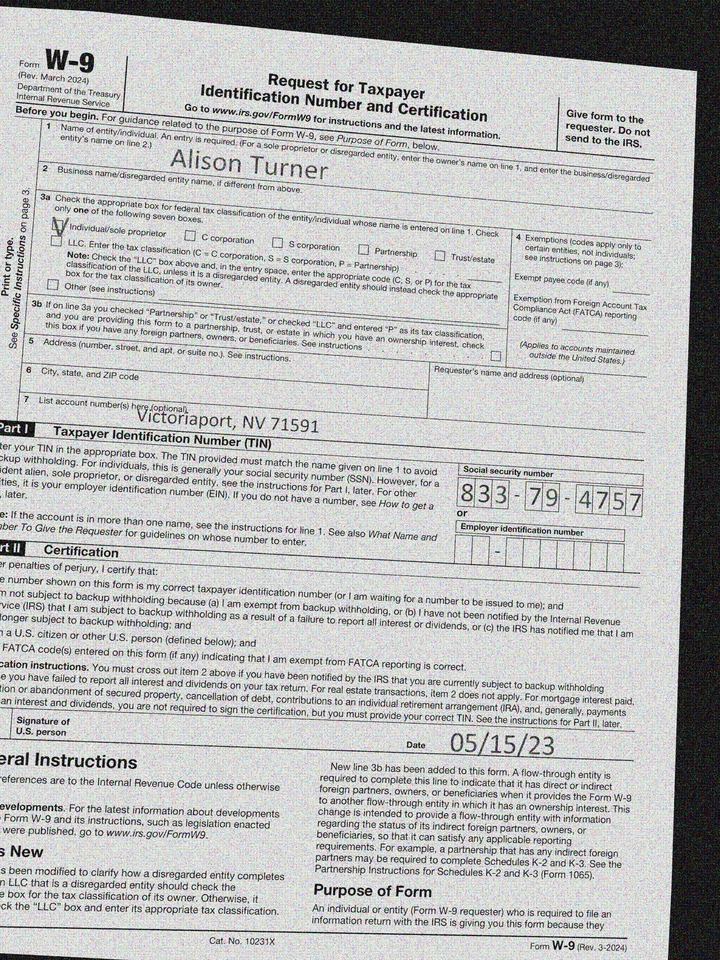
adr2: Victoriaport, NV 71591
cbx: yes
ssn: 833794757
enm: Alison Turner
sdt: 05/15/23